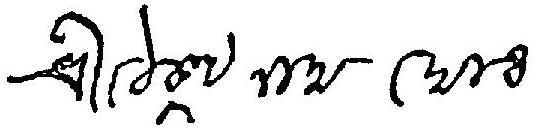
Signature of: baikunthanath ghosh